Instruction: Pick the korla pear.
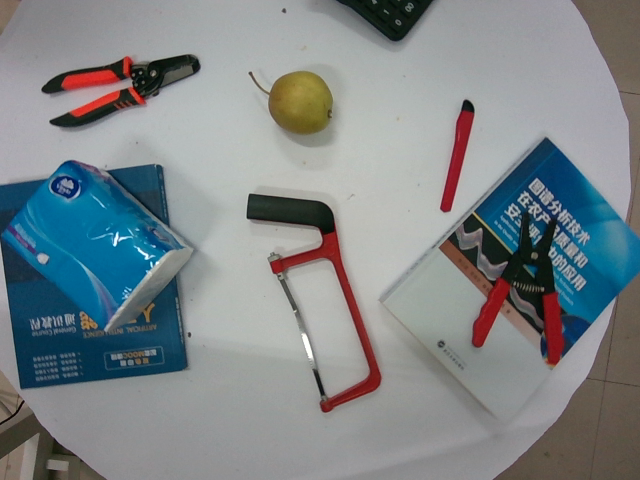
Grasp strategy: vertical